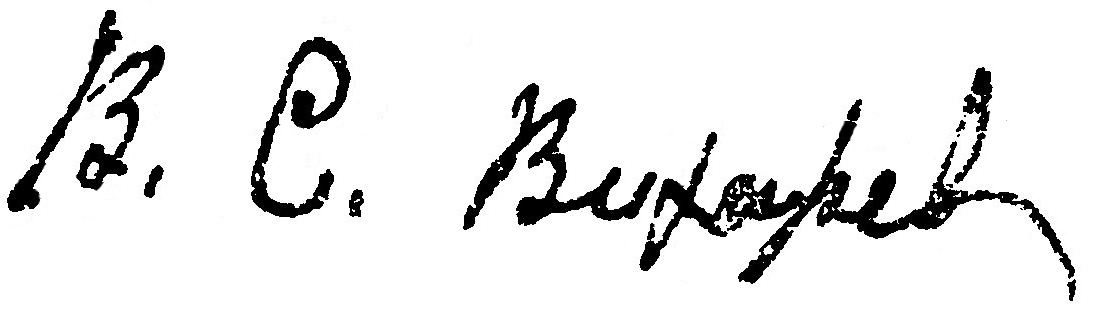
Signature of: vasily vikharev